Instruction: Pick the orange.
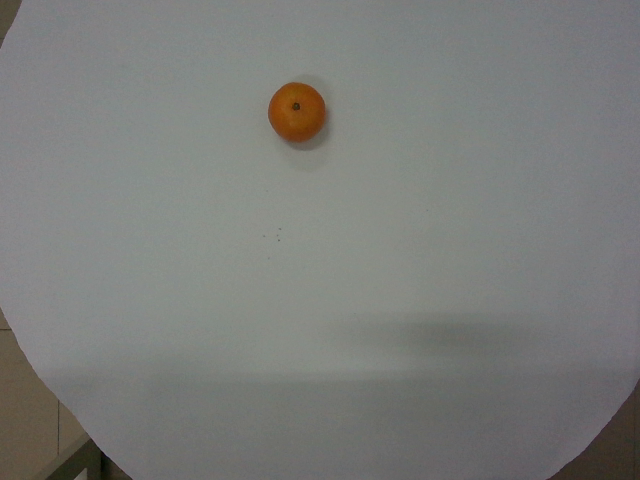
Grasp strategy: vertical